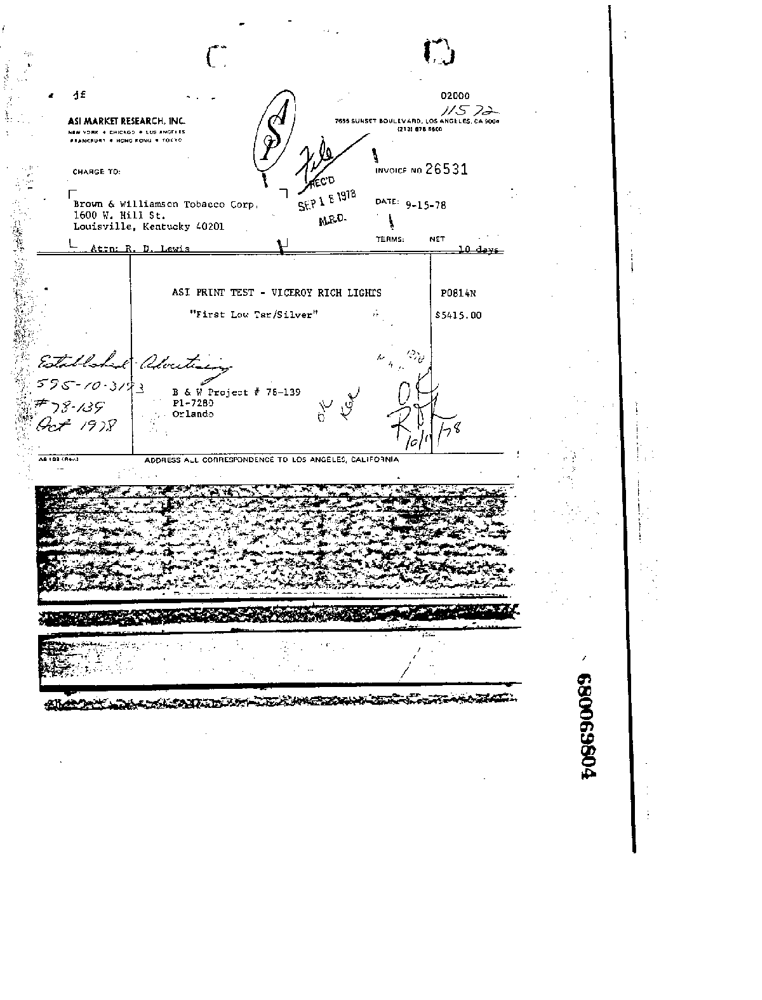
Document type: Invoice